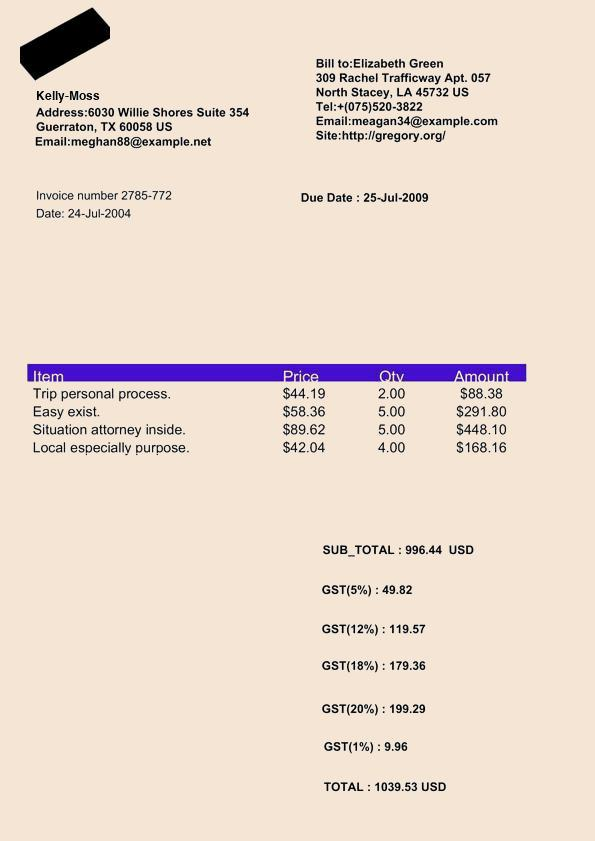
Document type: Invoice